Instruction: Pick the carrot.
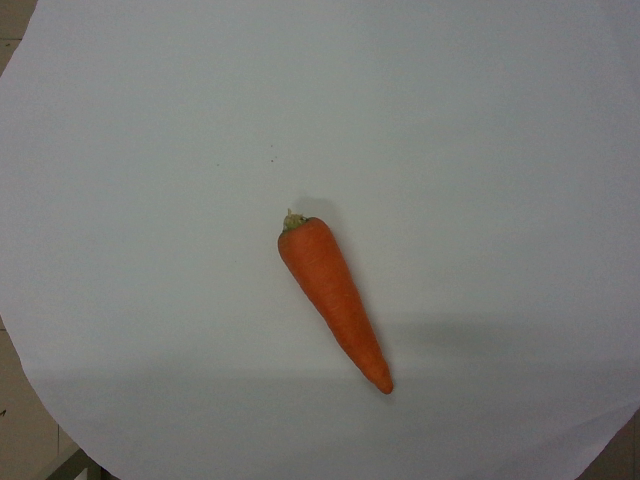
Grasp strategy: vertical